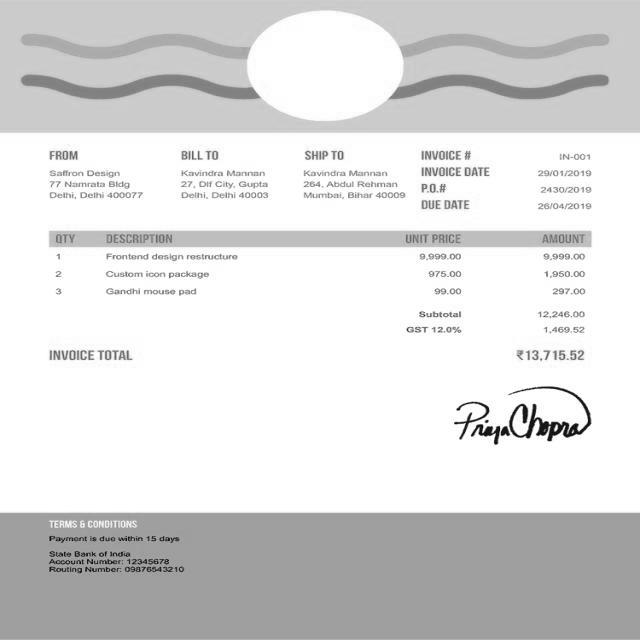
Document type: Invoice